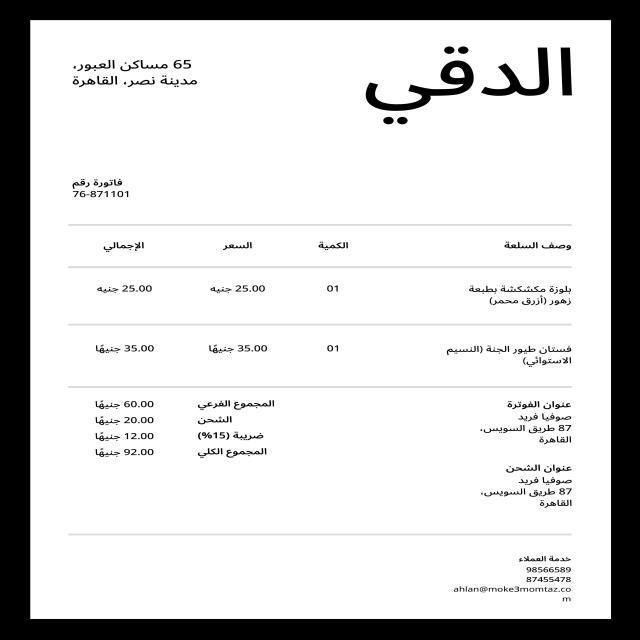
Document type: Invoice